Question: What do the imaging results show?
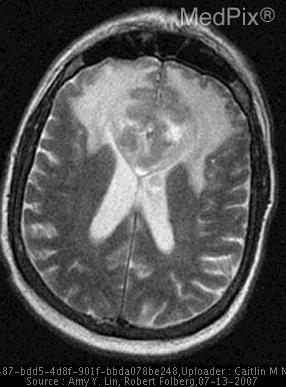
Answer: The imaging shows •  T2W MR shows bilateral frontal lobe involvement from a "butterfly" lesion in the genu of the corpus callosum

•  Enucleated eye - after vitrectomy w/silicone oil replacement - shows thickening of the posterior retina w/small round blue cells Bilateral frontal lobe lesions, producing a "butterfly" pattern, with secondary vasogenic edema extending into the external capsule bilaterally..